Question: Talk about the condition:
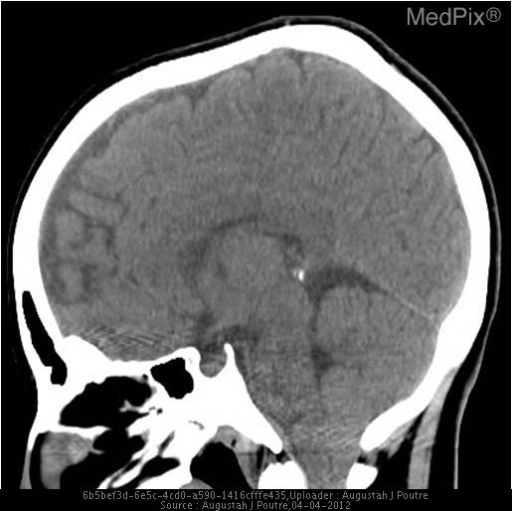
Answer: The disease is discussed as: The Chiari I formation (sometimes termed congenital tonsillar ectopia) that presents in adult patients is herniation of the cerebellar tonsils over 5mm below the line connecting the basion with the opisthion (the foramen magnum).  Several proposed causes are a small posterior fossa, disproportionate CSF absorption from subarachnoid spinal space, and cerebellar overgrowth.  It is commonly associated with syringohydromyelia 30-60% and hydrocephalus 20-25%.  Other associated defects include basilar invagination (25-50%), Klippel-Feil (5-10%), and atlantooccipital assimilation (1-5%).  Unlike the Chiari II formation, Chiari I formations are not associated with myelomeningoceles.

The diagnosis is based on the amount of herniation of the cerebellar tonsils into the foramen magnum and the patient’s age.  Up to age 10, at least 6mm is required for the diagnosis, at least 5mm for 10-30 years, and 4mm for greater than 30 years of age.